Question: What appears to be the issue?
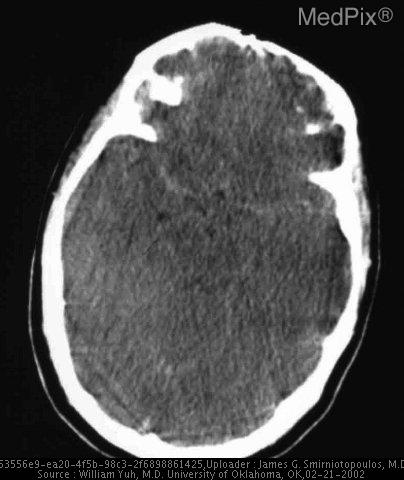
Answer: The findings suggest •  The sulci and ventricles are not visible.
•  There is high attenuation on the surface of the brain.
•  The suprasellar cistern shows visible CSF - but high attenuation linear material. There is diffuse swelling of the brain, very symmetric, with effacement of sulci and ventricles.  There appears to be high attenuation on the surface of the brain.  This could be due to SAH. However, there is no evidence of blood in the suprasellar cistern.. The patient might have a history of 18 y.o. young woman "found down" - unconscious for an unknown time and for unknown cause..